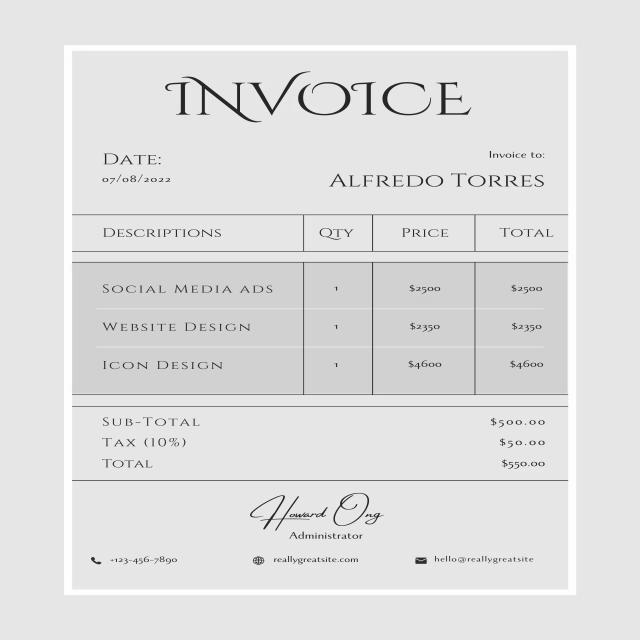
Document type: Invoice